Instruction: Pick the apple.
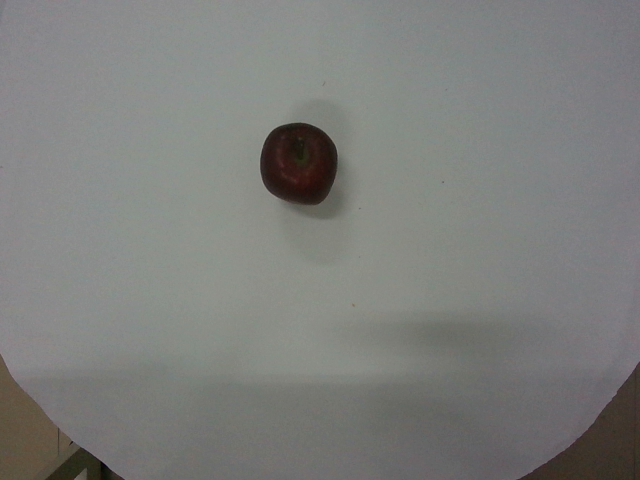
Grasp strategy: vertical